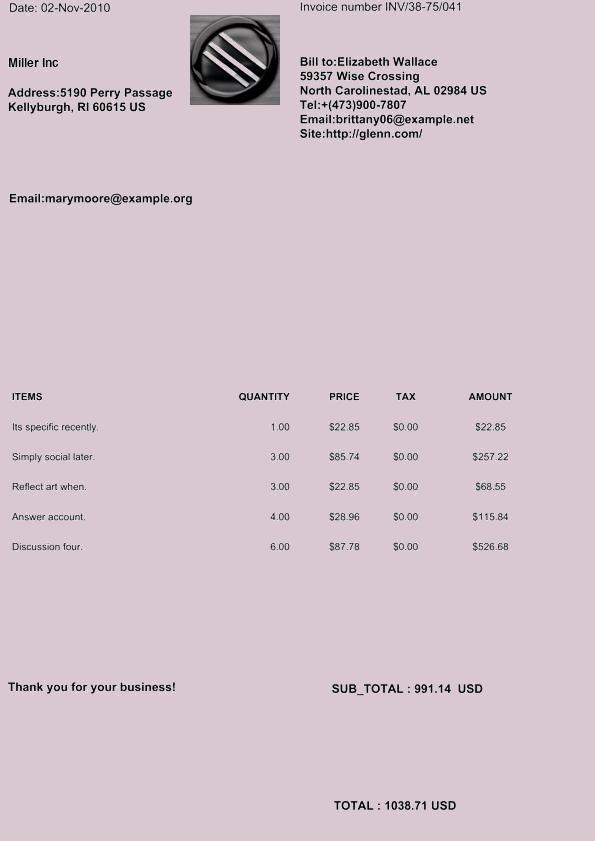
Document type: Invoice